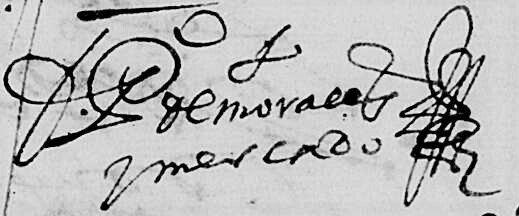
Signature of: pedro morales y mercado